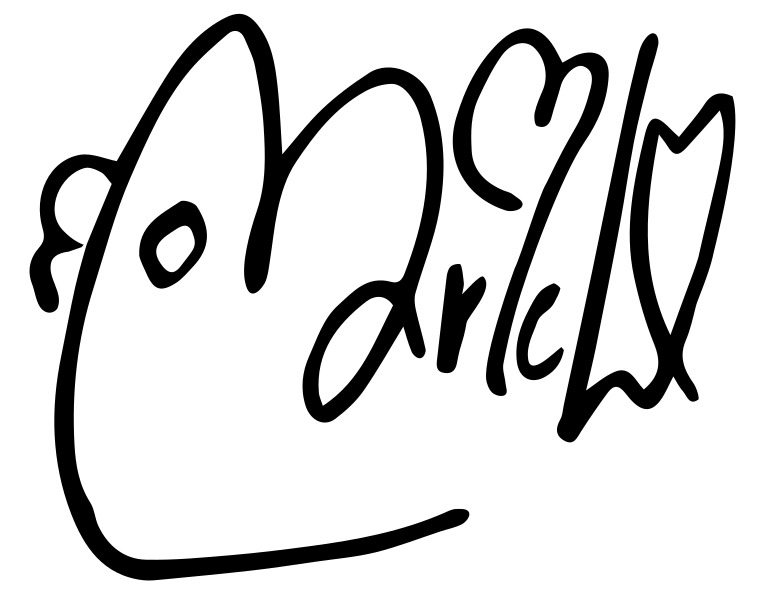
Signature of: marina nagasawa